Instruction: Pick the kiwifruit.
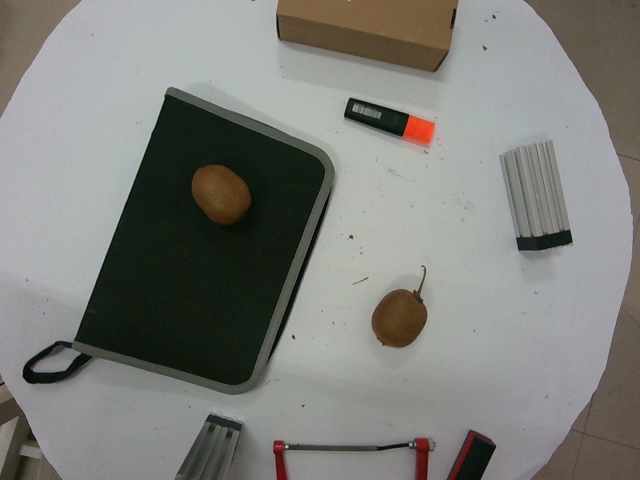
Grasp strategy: vertical